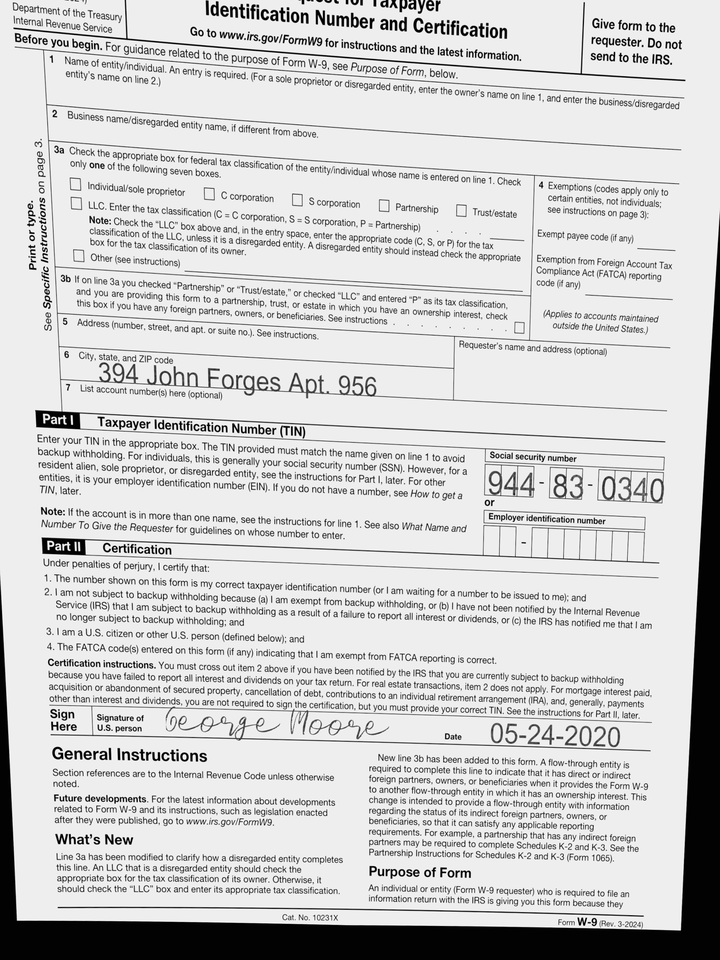
adr1: 394 John Forges Apt. 956
cbx: no
ssn: 944830340
sdt: 05-24-2020